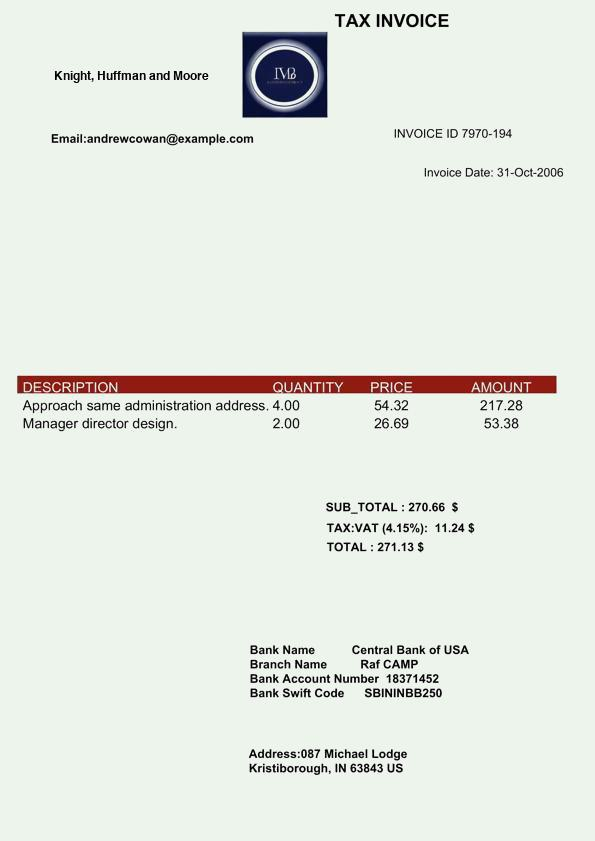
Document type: Invoice